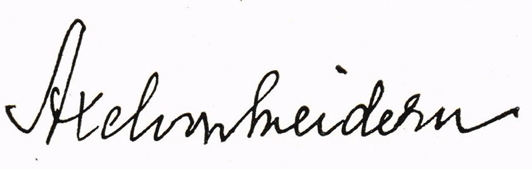
Signature of: axel von sneidern